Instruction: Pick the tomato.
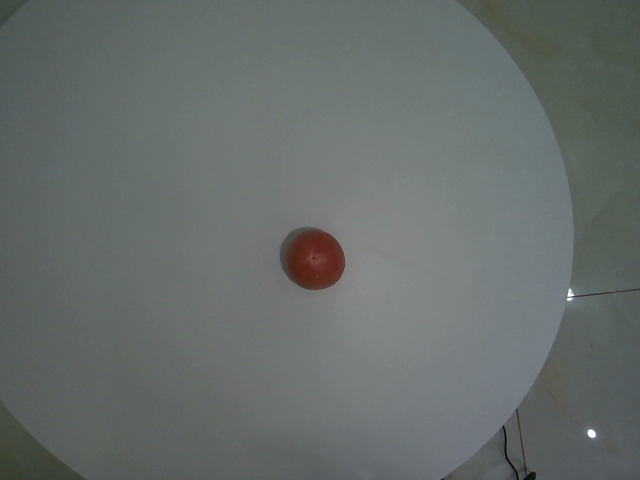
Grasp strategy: vertical